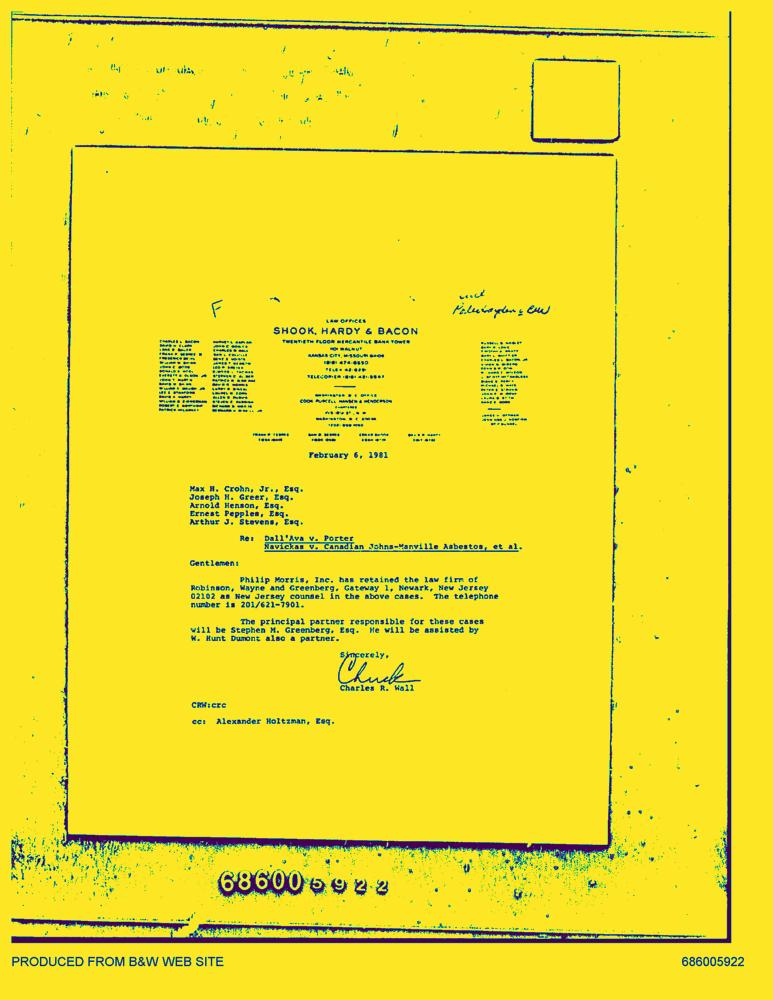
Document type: Letter-Doc